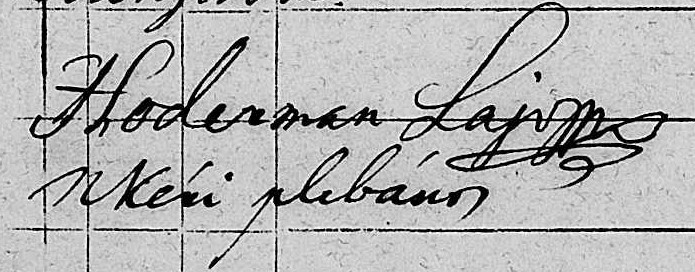
Signature of: q107618859